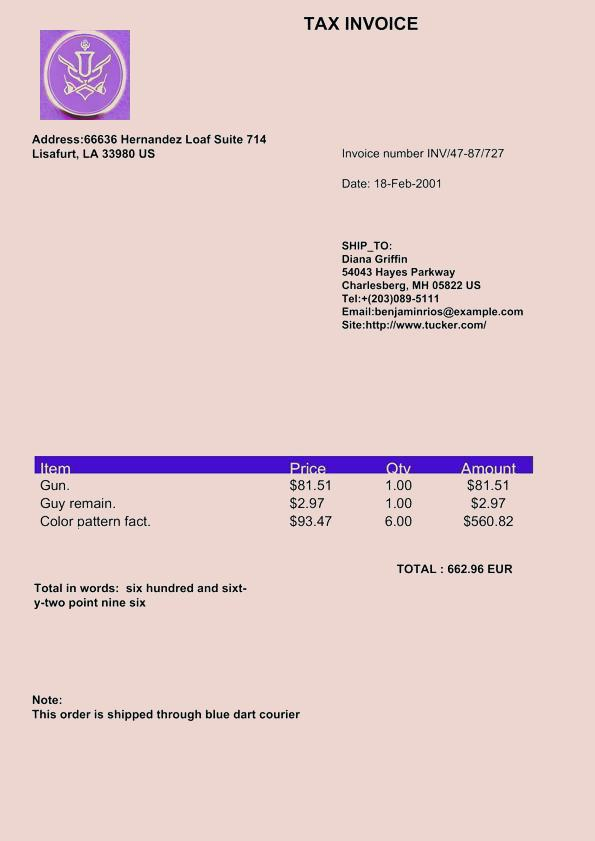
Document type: Invoice